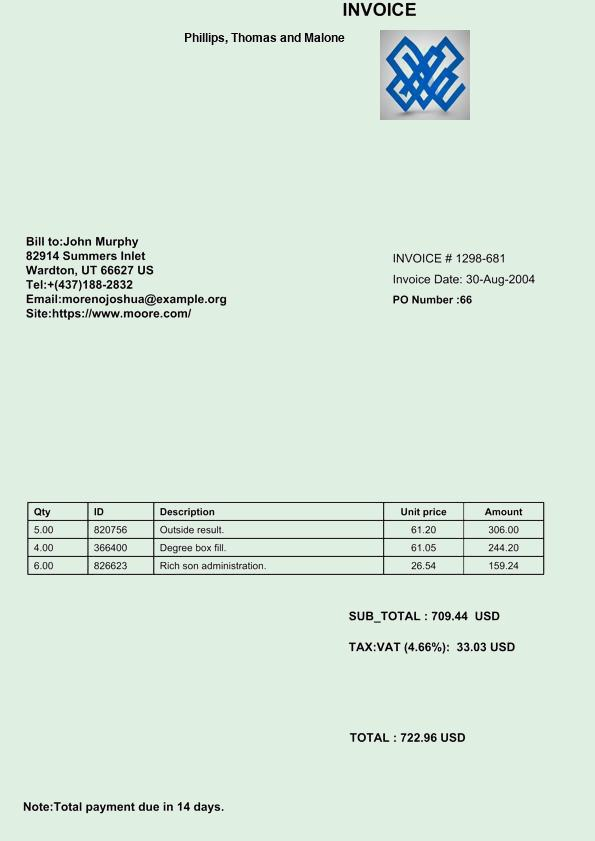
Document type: Invoice